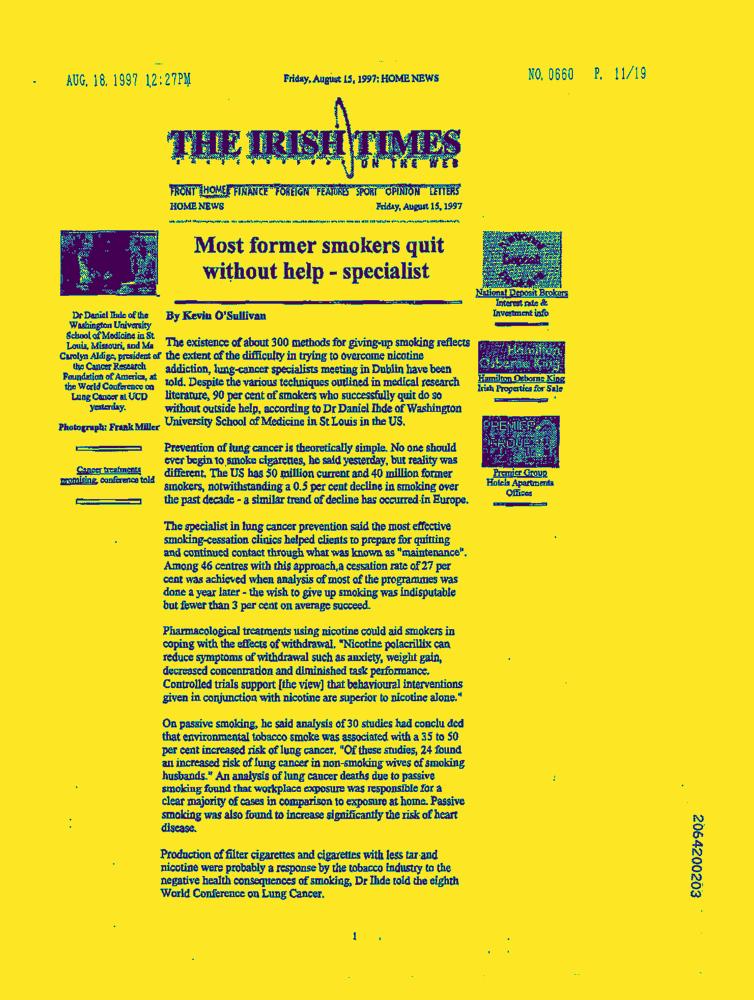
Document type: News-Article